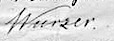
Signature of: ferdinand wurzer